Question: Explain the disease:
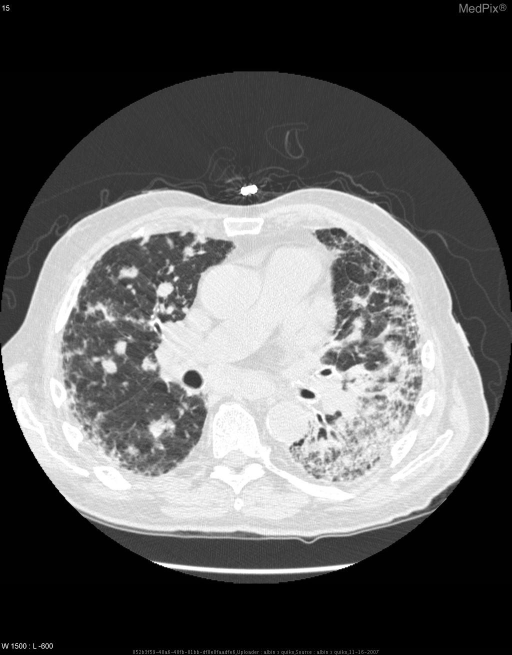
Answer: The disease is discussed as: Lesions/Condition:  Multiple bilateral pulmonary nodules too many too count.  Underlying idiopathic pulmonary fibrosis.

Cell  of  Origin:  Squamous Cell.

WHO  Grade(s):  Stage IIIB (T2N3M0)

Synonyms:  Non-Small Cell Lung Cancer

Associations/Predisposing  Factors:  Smoker.

Common  Locations:  Lung

Demographics:  86 y/o white male.

Radiology:  A-P Chest, Chest/Abd/Pelvis CT.

Prognosis  and  Treatment:  Poor, non surgical candidate